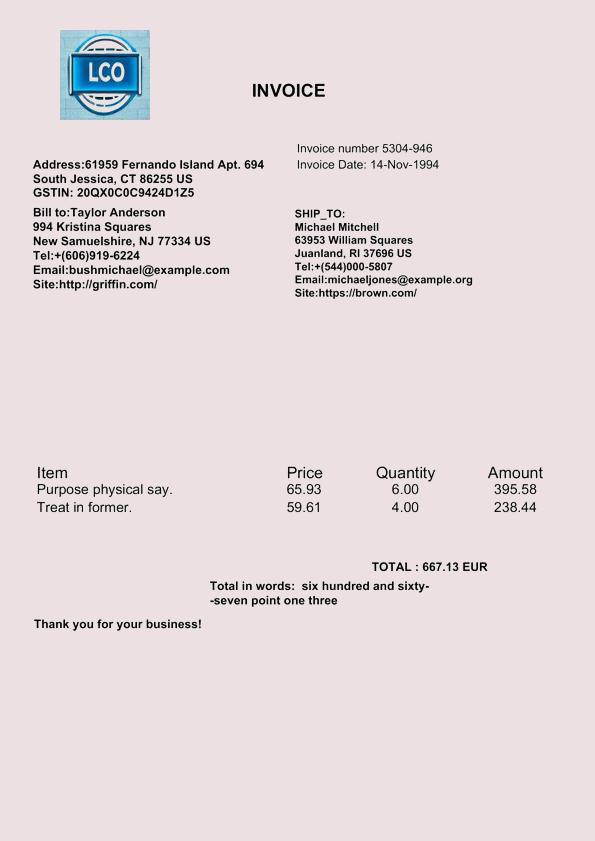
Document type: Invoice